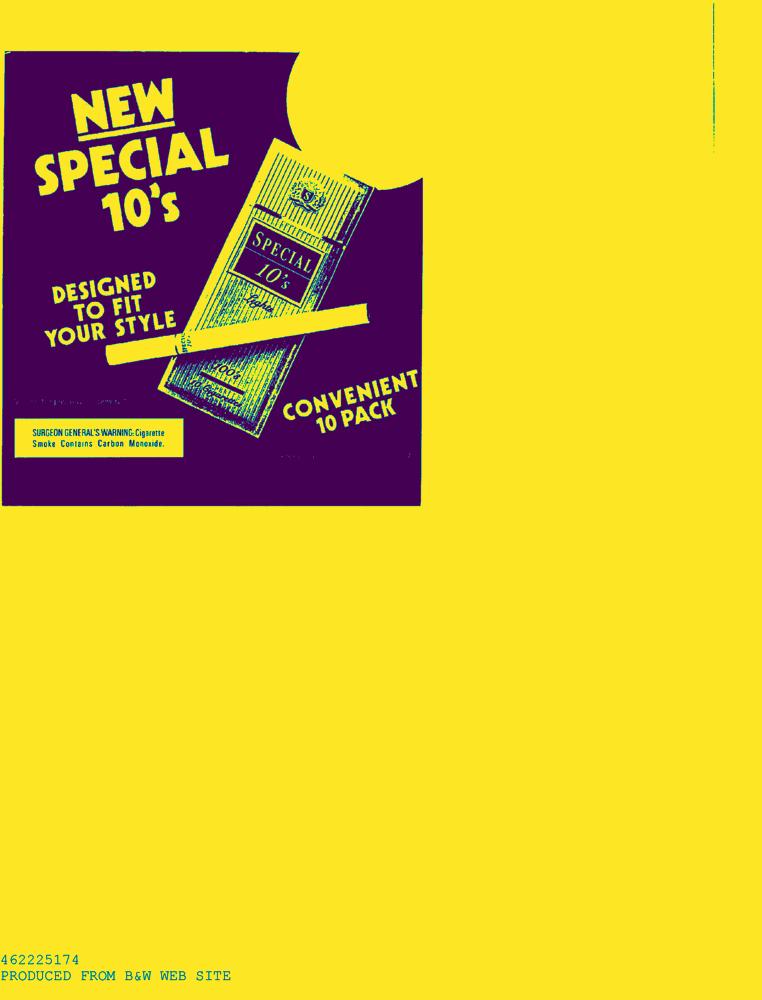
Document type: AD